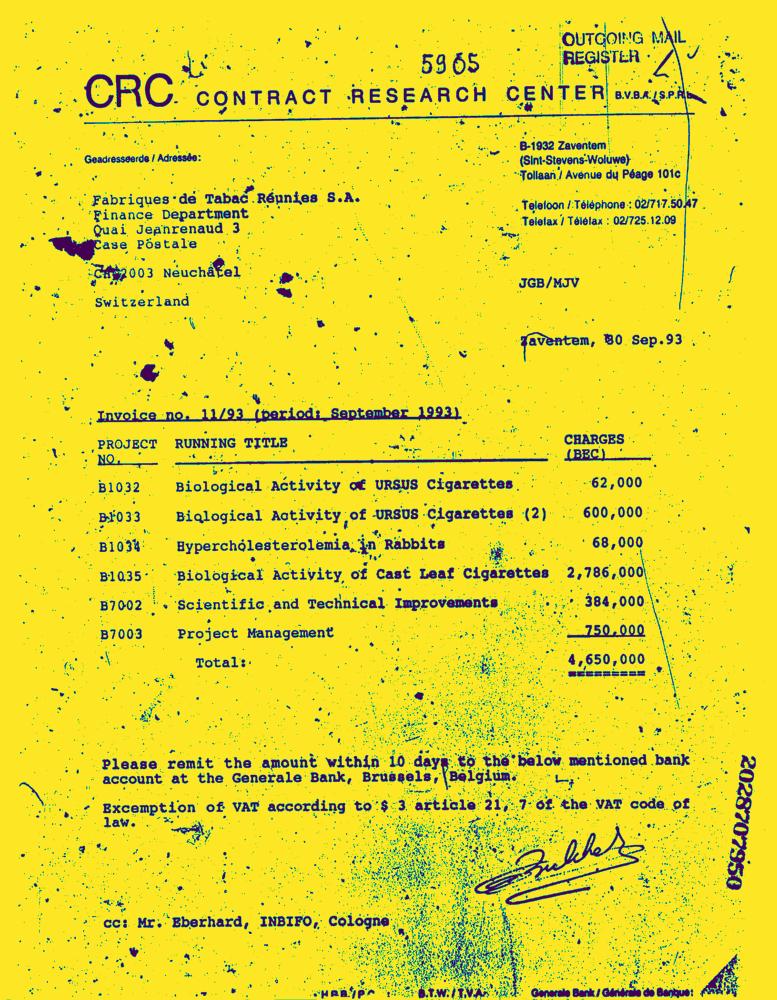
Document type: Invoice-Doc